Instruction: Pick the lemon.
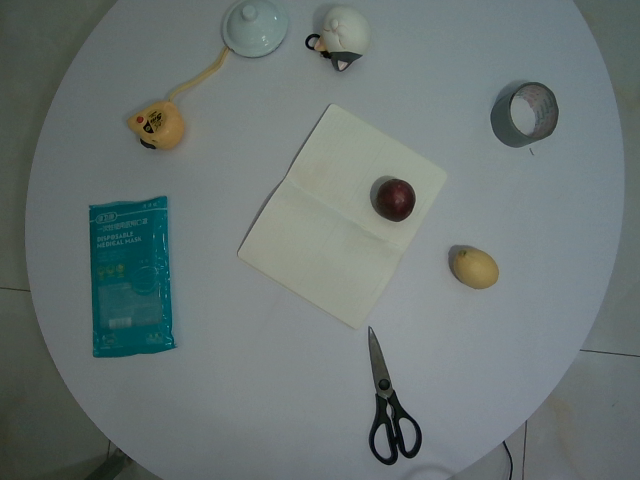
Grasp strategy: vertical